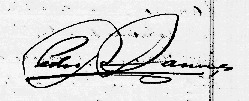
Signature of: pedro pablo ramírez